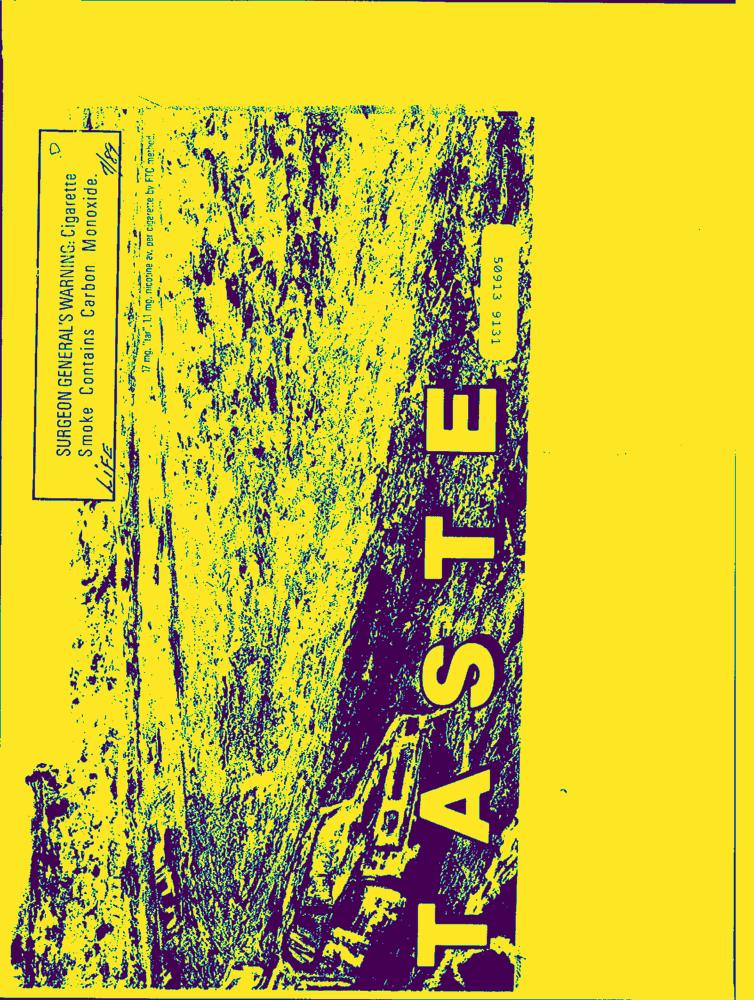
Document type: AD